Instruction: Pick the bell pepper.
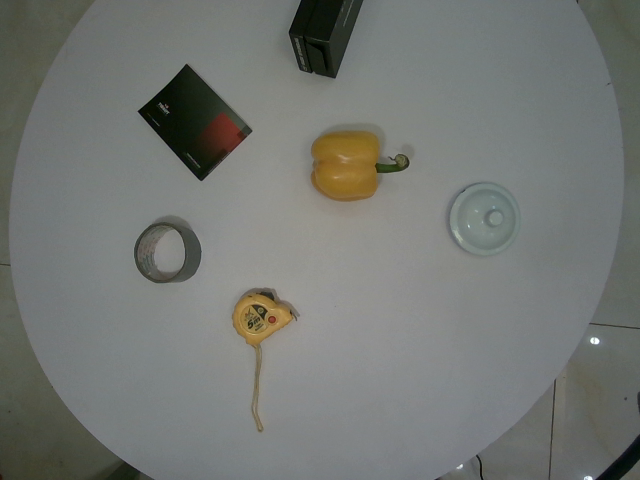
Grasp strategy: vertical